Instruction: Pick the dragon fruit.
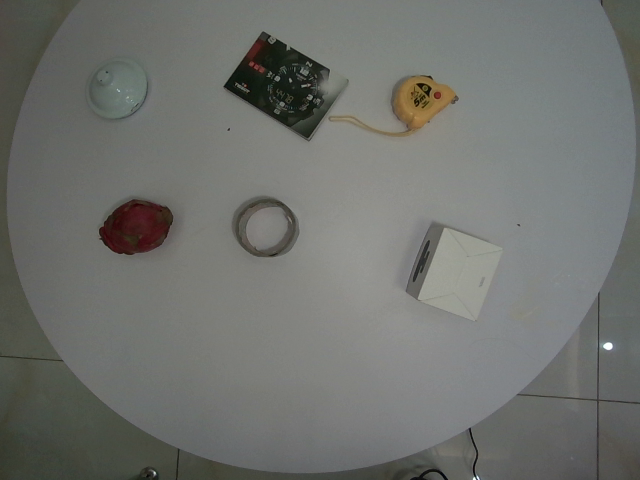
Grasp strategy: vertical